Question: What is the suspected problem?
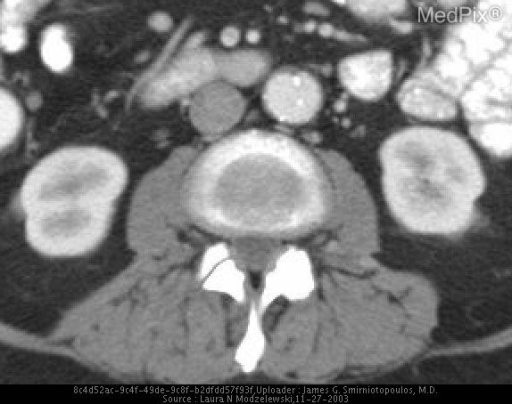
Answer: The findings suggest - Infrarenal abdominal aorta (normal size) with a contrast-filled false lumen and displacement of intimal calcifications, between true and false lumens.. Two select axial CT images through the mid-abdomen and specifically the infrarenal abdominal aorta demonstrate intraluminal displacement of the aortic intimal wall calcifications and a contrast-filled false lumen consistent with dissection.

In this case, the false lumen is smaller and lateral to the true lumen.  The bright dots are intimal calcifications displaced inward.. The patient might have a history of 76 year old gentleman with abdominal pain scheduled for a CT of the abdomen and pelvis to delineate cause..